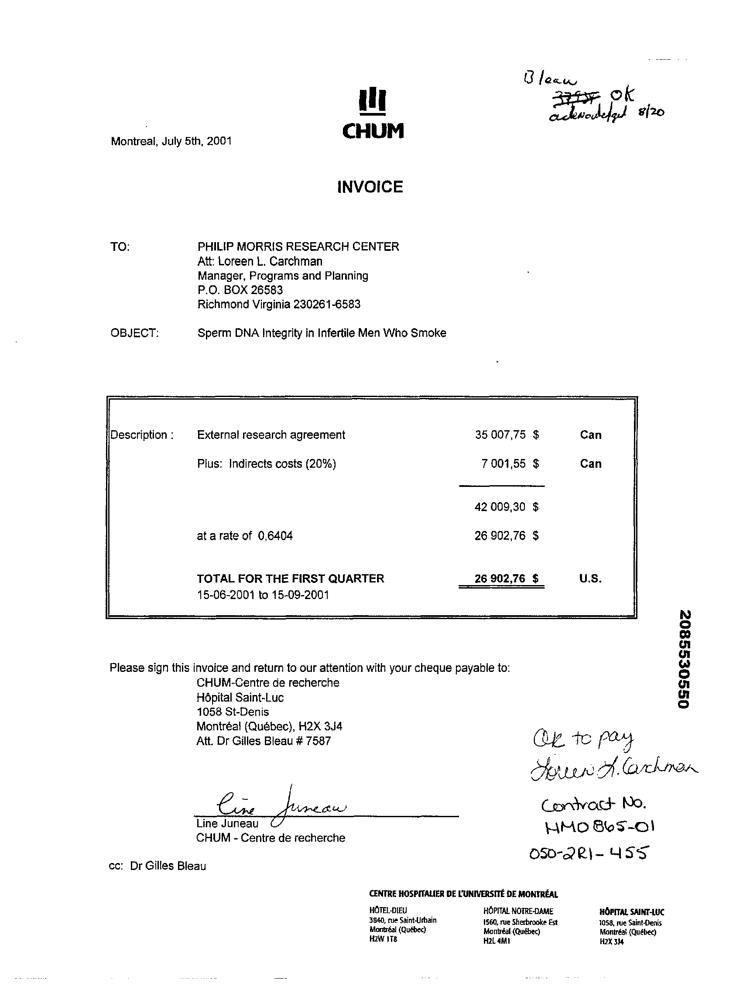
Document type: Invoice